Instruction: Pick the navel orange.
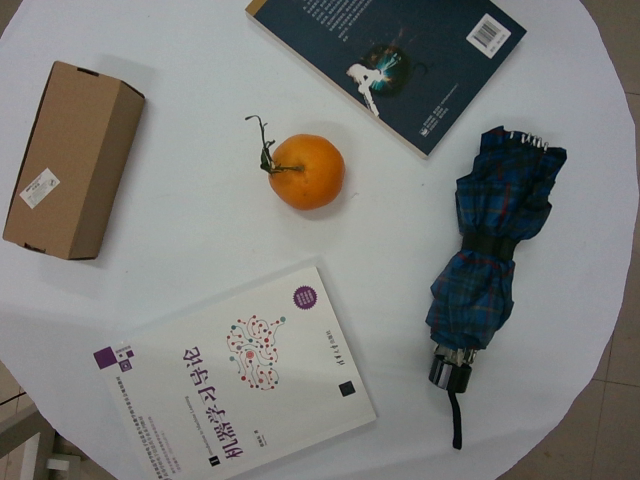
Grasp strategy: vertical